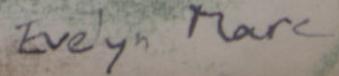
Signature of: evelyn marc